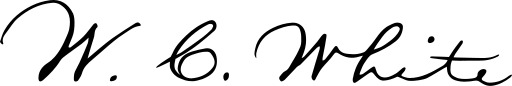
Signature of: william c white